Question: What are the imaging findings?
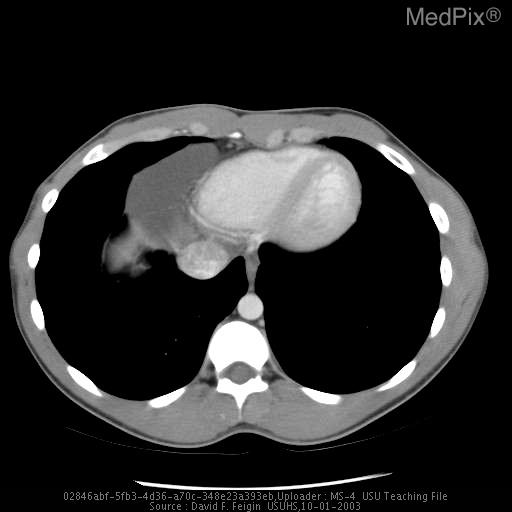
Answer: The imaging shows PA/LAT:  smoothly marginated soft tissue opacity noted in Right cardiophrenic angle, otherwise normal.

CT:  homogenous fluid attenuating and smoothly marginated lesion abutting the right cardiac border with Hounsfield attenuation unit = 7;  Measures 5 x 4.4 x 7 cm CT:  homogenous fluid attenuating and smoothly marginated lesion abutting the right cardiac border with Hounsfield attenuation unit = 7;  Measures 5 x 4.4 x 7 cm.